Question: What type of tax is indicated in the document, personal property or real estate?
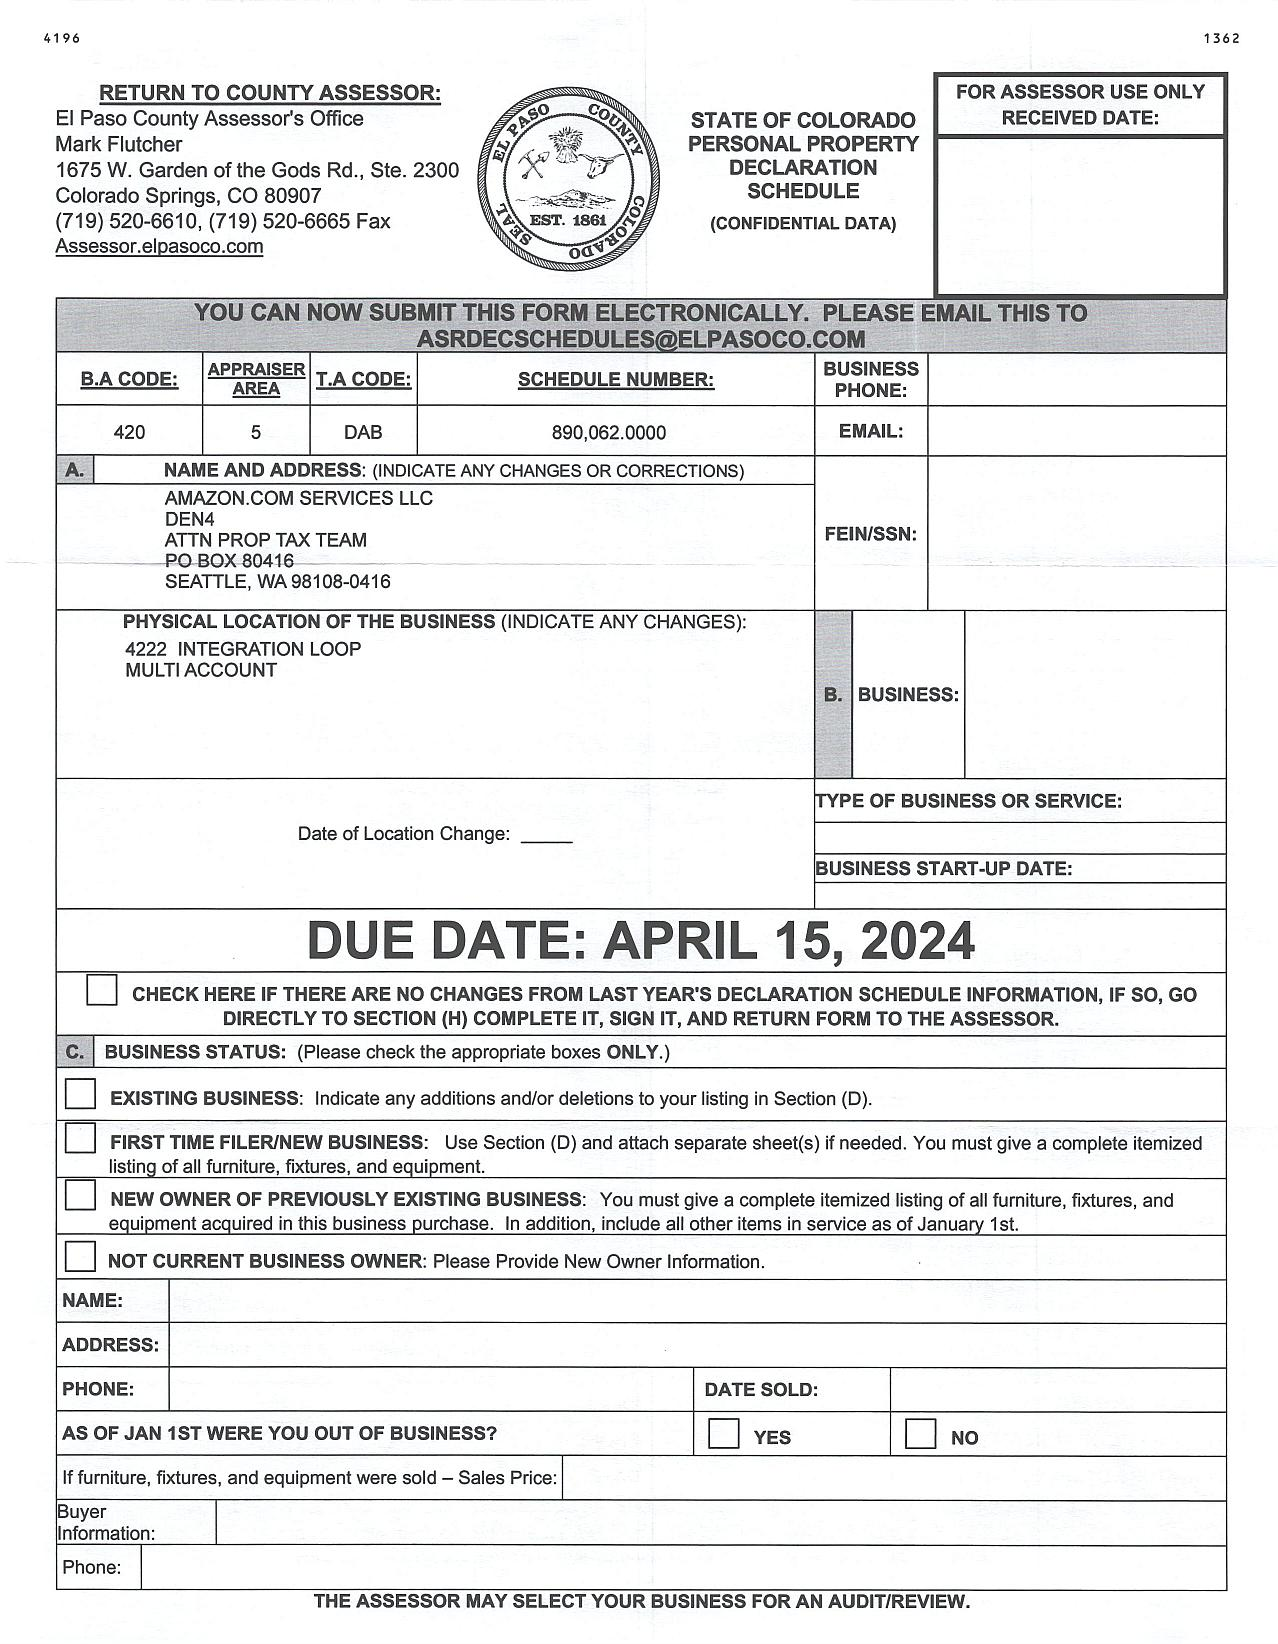
Answer: "Personal Property Tax"